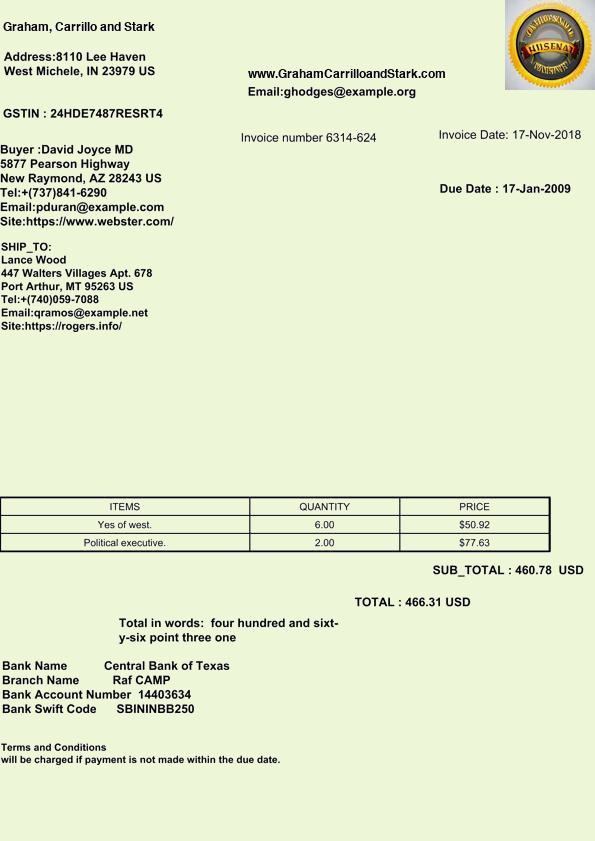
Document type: Invoice